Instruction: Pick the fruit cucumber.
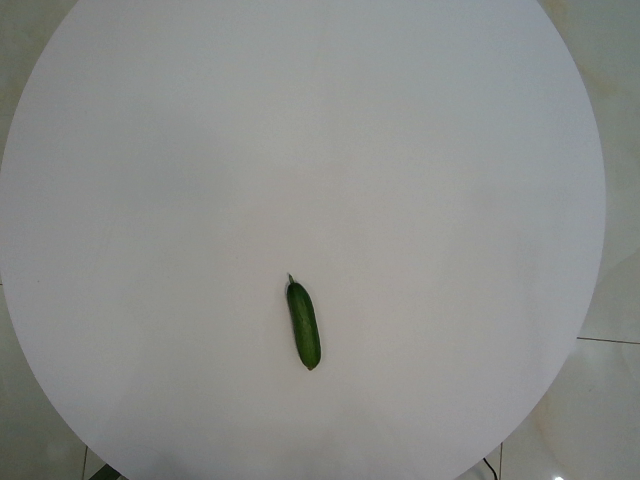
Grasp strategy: vertical